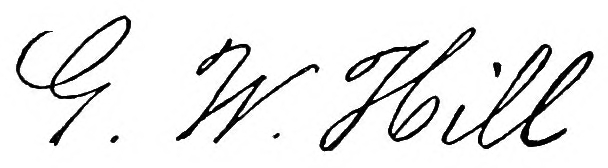
Signature of: george william hill